Question: What do the imaging results show?
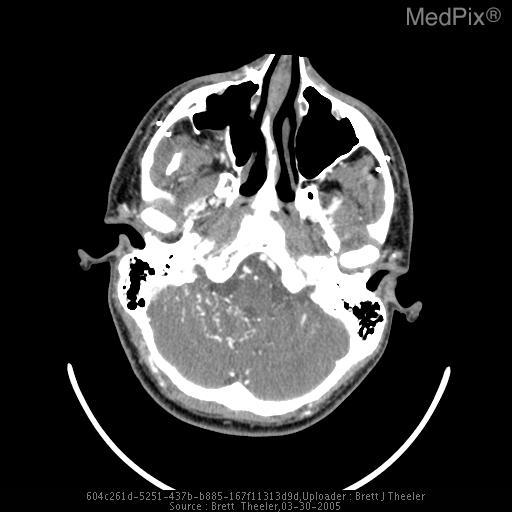
Answer: The imaging shows CT with contrast shows an enlarged R parasellar region consistent with an ICA aneurysm, and abnormal vasculature filling with contrast in the R posterior fossa.  The R Carotid angiogram shows a large, cavernous ICA aneurysm.  The angiogram also shows that this aneurysm is draining into the cavernous sinus.  The R superior opthalmic vein is engorged, and visible in the arterial phase.  The carotid cavernous fistula is also draining posteriorly into the transverse and sigmoid sinuses (likely through the superior petrosal and inferior petrosal sinuses)which are also visible in the arterial phase of the angiogram. Abnormal vascular markings in the cerebellum filling with contrast..